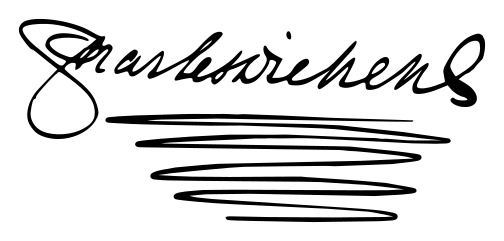
Signature of: charles dickens